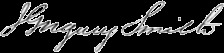
Signature of: j gregory smith